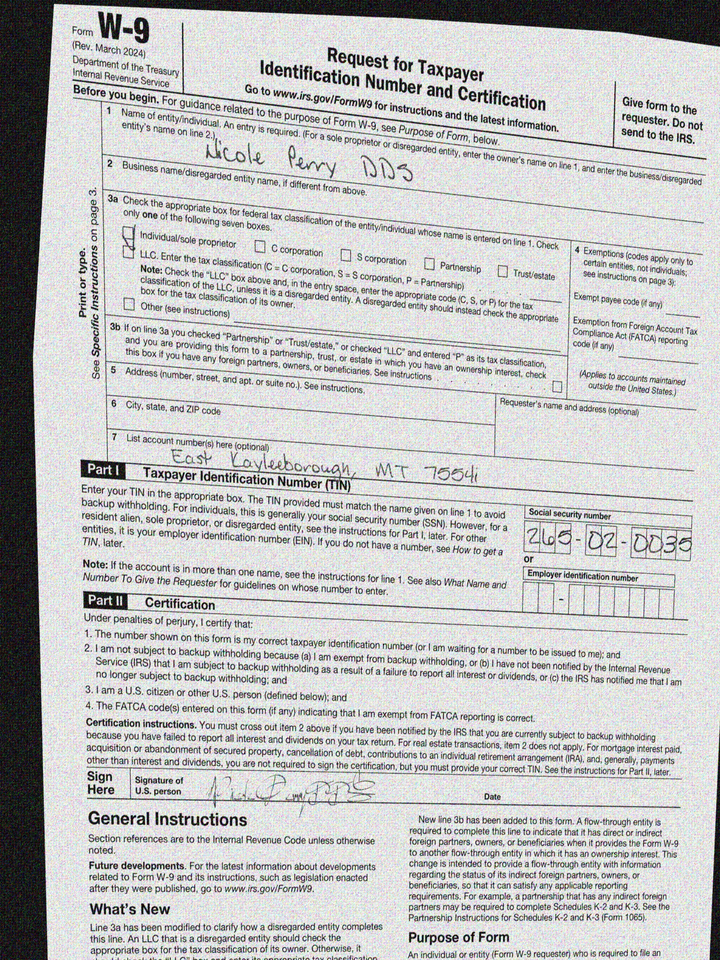
adr2: East Kayleeborough, MT 75540
cbx: yes
ssn: 265020035
enm: Nicole Perry DDS